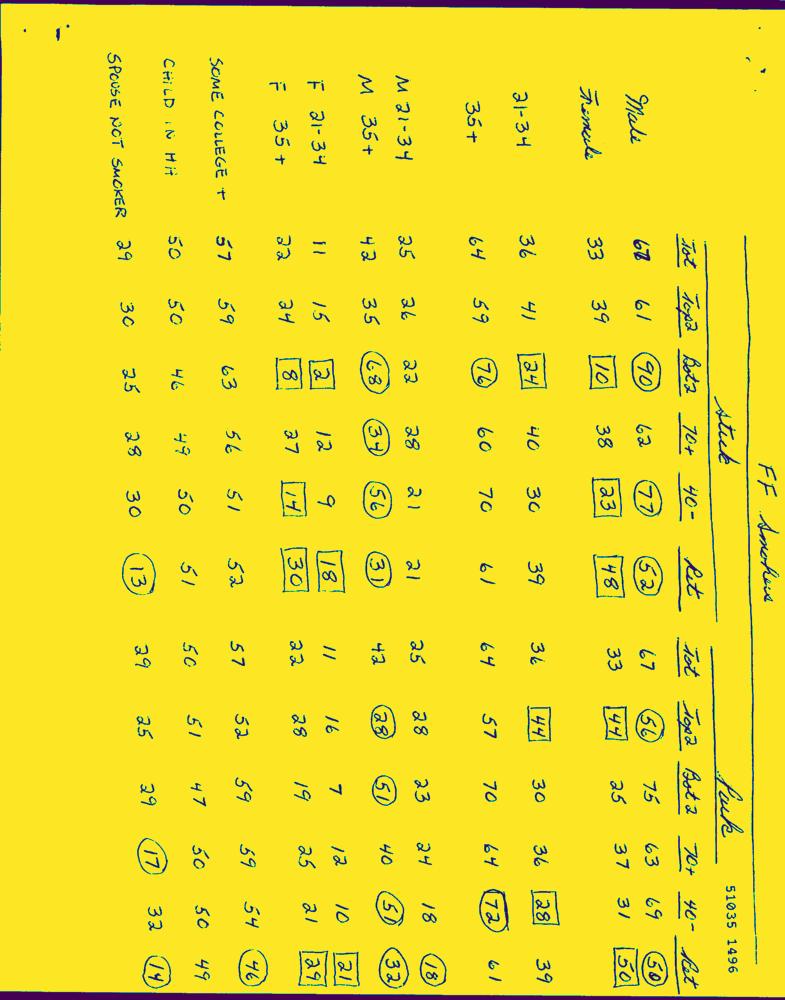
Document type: Hand-Written